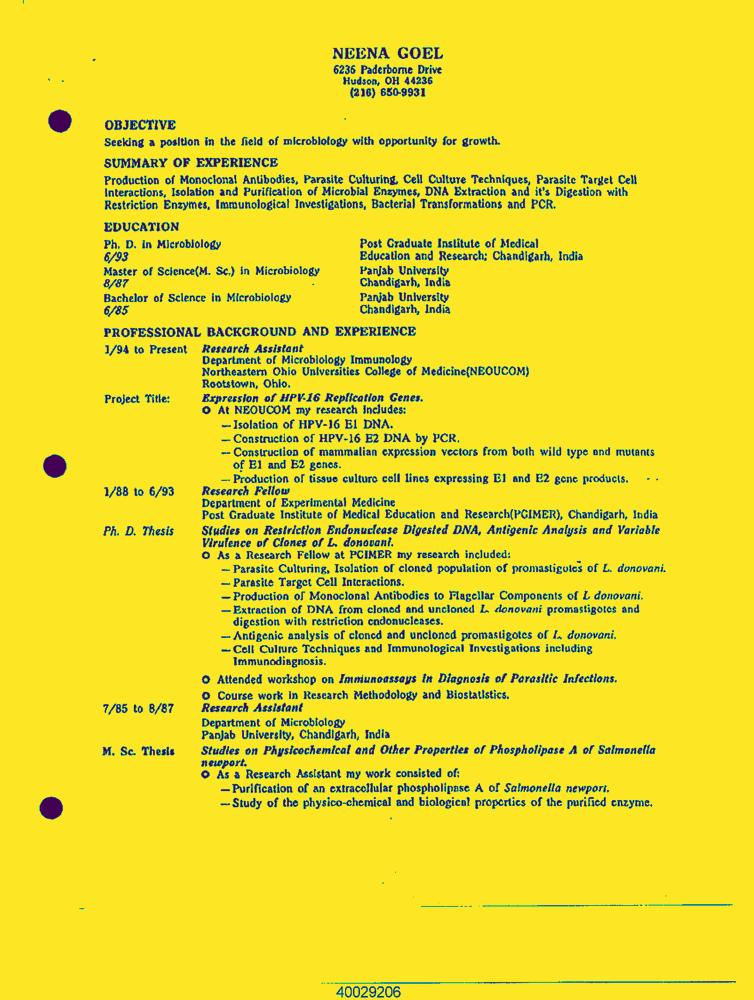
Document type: Resume-Doc